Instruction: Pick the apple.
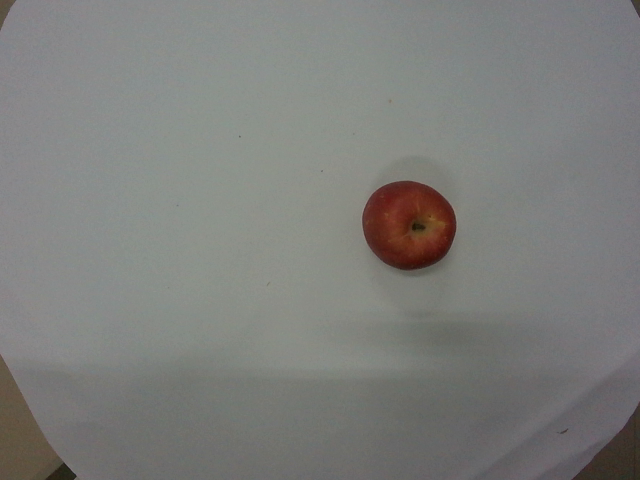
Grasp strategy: vertical